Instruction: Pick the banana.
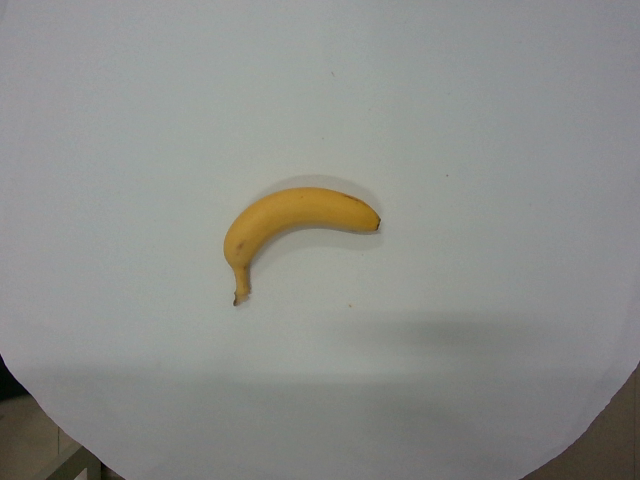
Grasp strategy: vertical